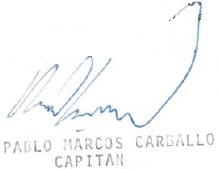
Signature of: pablo carballo